Question: What is the main concern?
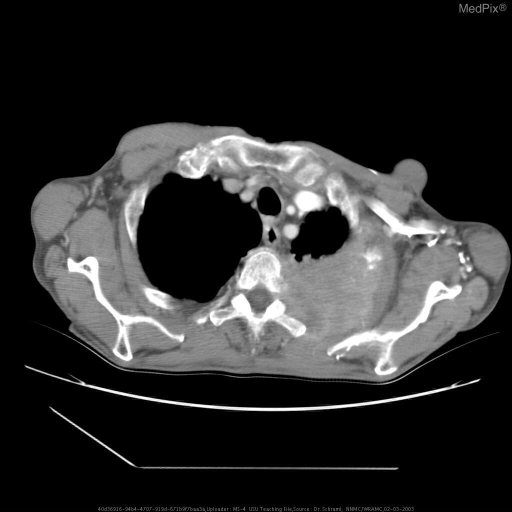
Answer: The findings suggest •  CXR:
Large destructive left apical mass involving the chest wall.  There is vertebral destruction, pleural metastasis, lymphadenopathy, and a contralateral lung nodules.

•  CT:
1) Large left upper lobe mass with adjacent chest wall invasion with bony destruction and vertebral body destruction.  Multiple left lingular segment masses
2) Right upper lobe mass with adjacent air space disease
3) Mediastinal and left hilar adenopathy
4) Right liver lobe ductal dilatation
5) Right adrenal mass enlargement
6) Left kidney mass

•  PET:
1) Malignant neoplasm extensively involving the apical posterior segment of the left upper lobe and extending locally into the mediastinum and the chest wall.  No discontinuous foci within the mediastinum or cervical region specifically to suggest metastatic disease to the lymph nodes.  Several satellite nodules in the left mid lung field and possible nodular metastases to left mid ribs.. CT:
1) Large left upper lobe mass with adjacent chest wall invasion with bony destruction and vertebral body destruction.  Multiple left lingular segment masses
2) Right upper lobe mass with adjacent air space disease
3) Mediastinal and left hilar adenopathy
4) Right liver lobe ductal dilatation
5) Right adrenal mass enlargement
6) Left kidney mass. The patient might have a history of 67 y/o male presents for further evaluation of an abnormal chest radiograph, discovered during a recent episode of both hepatic and left kidney abscesses..